Question: What appears to be the issue?
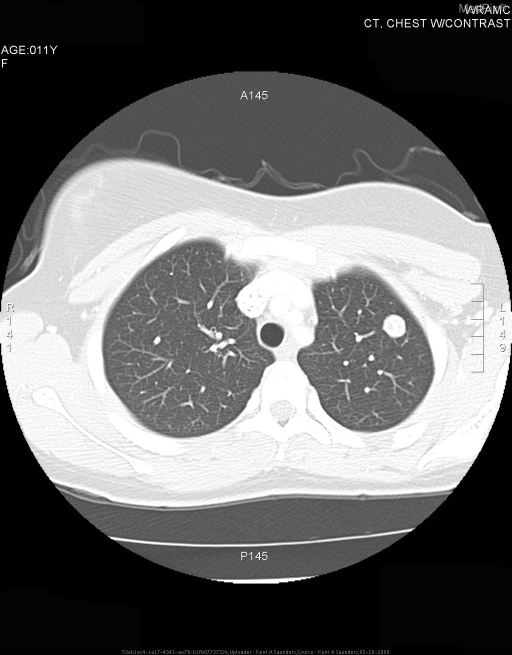
Answer: The findings suggest There is a left upper lobe pulmonary nodule which measures approximately 1.1 cm in diameter. There is central calcification within this lesion, which has become slightly more dense over the year in between CT.  The borders are well demarcated.. There is a left upper lobe pulmonary nodule which measures approximately 1.1 cm in diameter.   Unchanged in size compared with CT performed one year prior.. The patient might have a history of 10 y.o. girl with "chronic congestion" presented to clinic with new onset of cough and sore throat.  The patient also had complained of 6 months of intermittent headaches.  The patient denied any sputum production or fevers..